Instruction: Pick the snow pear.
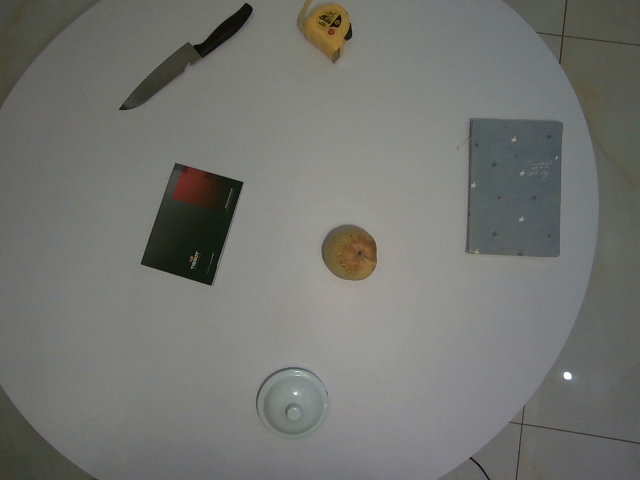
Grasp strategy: vertical